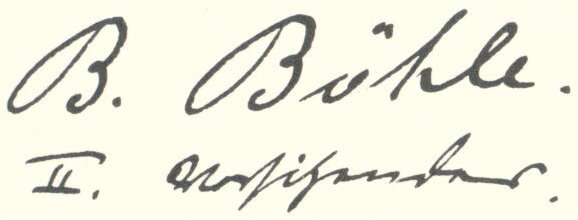
Signature of: bernhard böhle